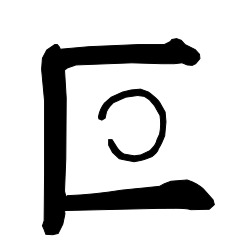
Signature of: emperor qinzong of song